Question: What might the diagnosis be?
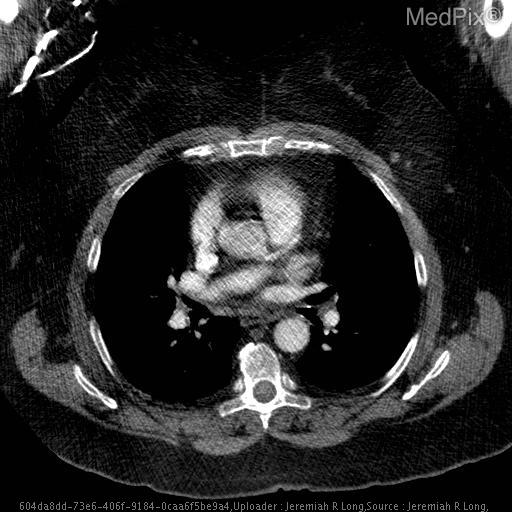
Answer: The possible diagnosis includes Lipomatous hypertrophy of the interatrial septum
Cardiac lipoma
Liposarcoma.